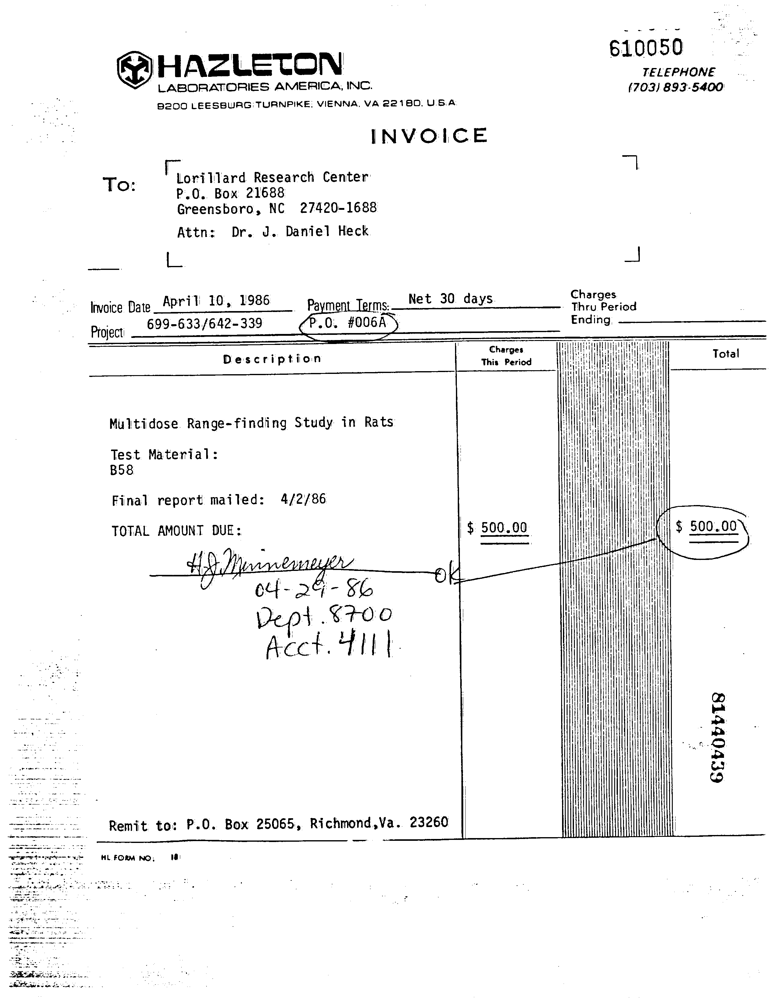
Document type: Invoice